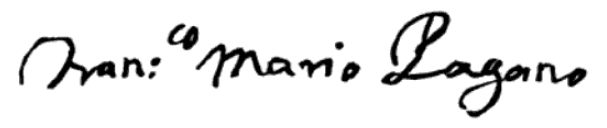
Signature of: francesco mario pagano